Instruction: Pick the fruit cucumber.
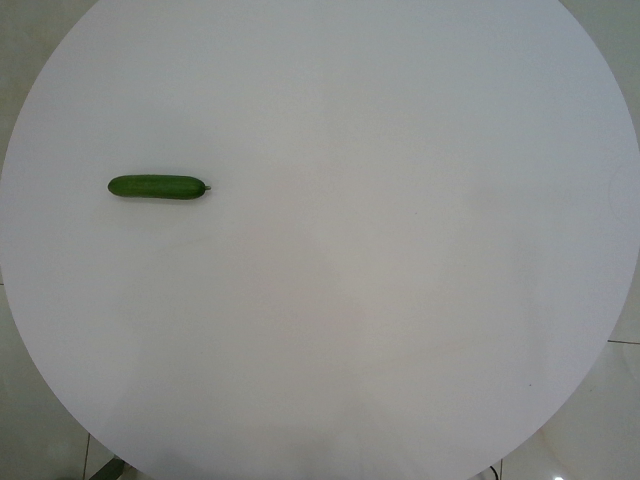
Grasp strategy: vertical